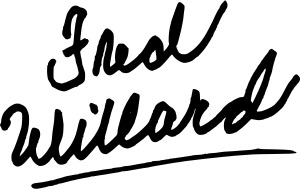
Signature of: fred willard